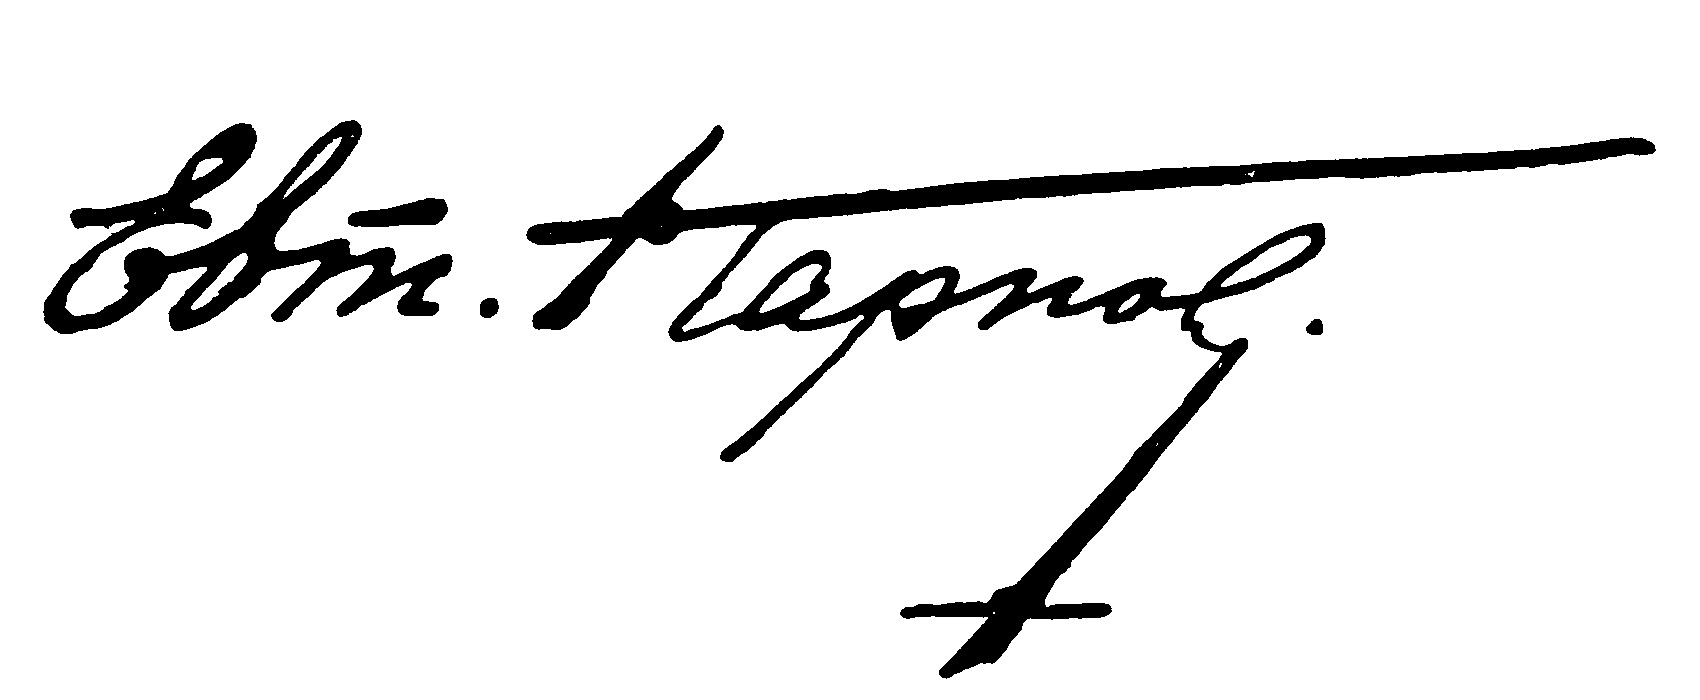
Signature of: yevtikhy karpov